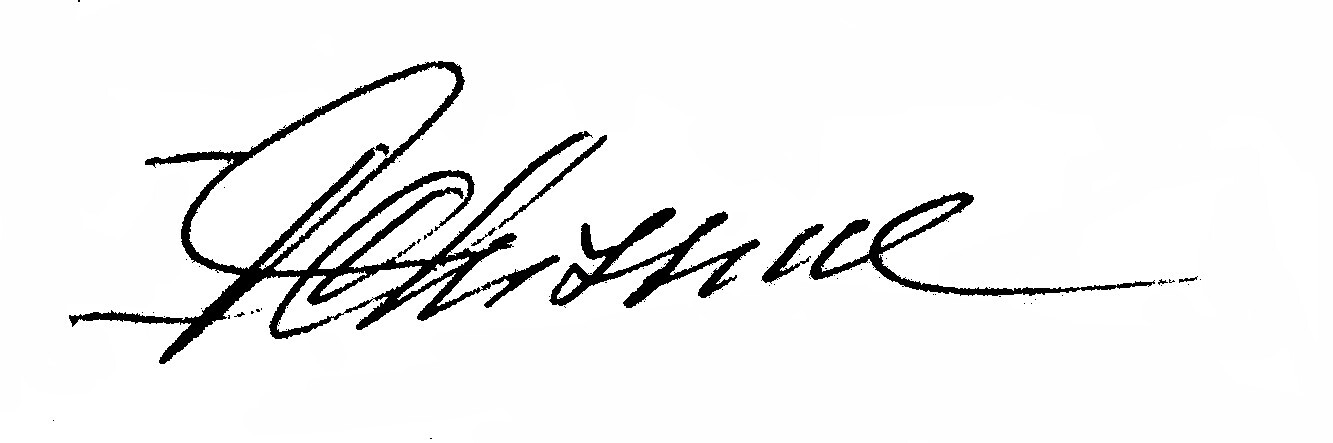
Signature of: tulio chiossone